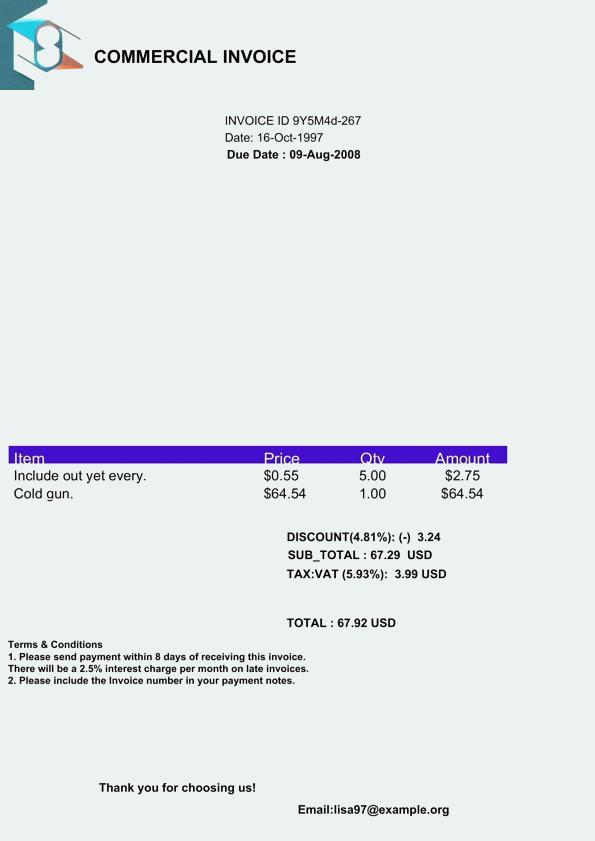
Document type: Invoice